Question: Can you provide the account number mentioned in the document?
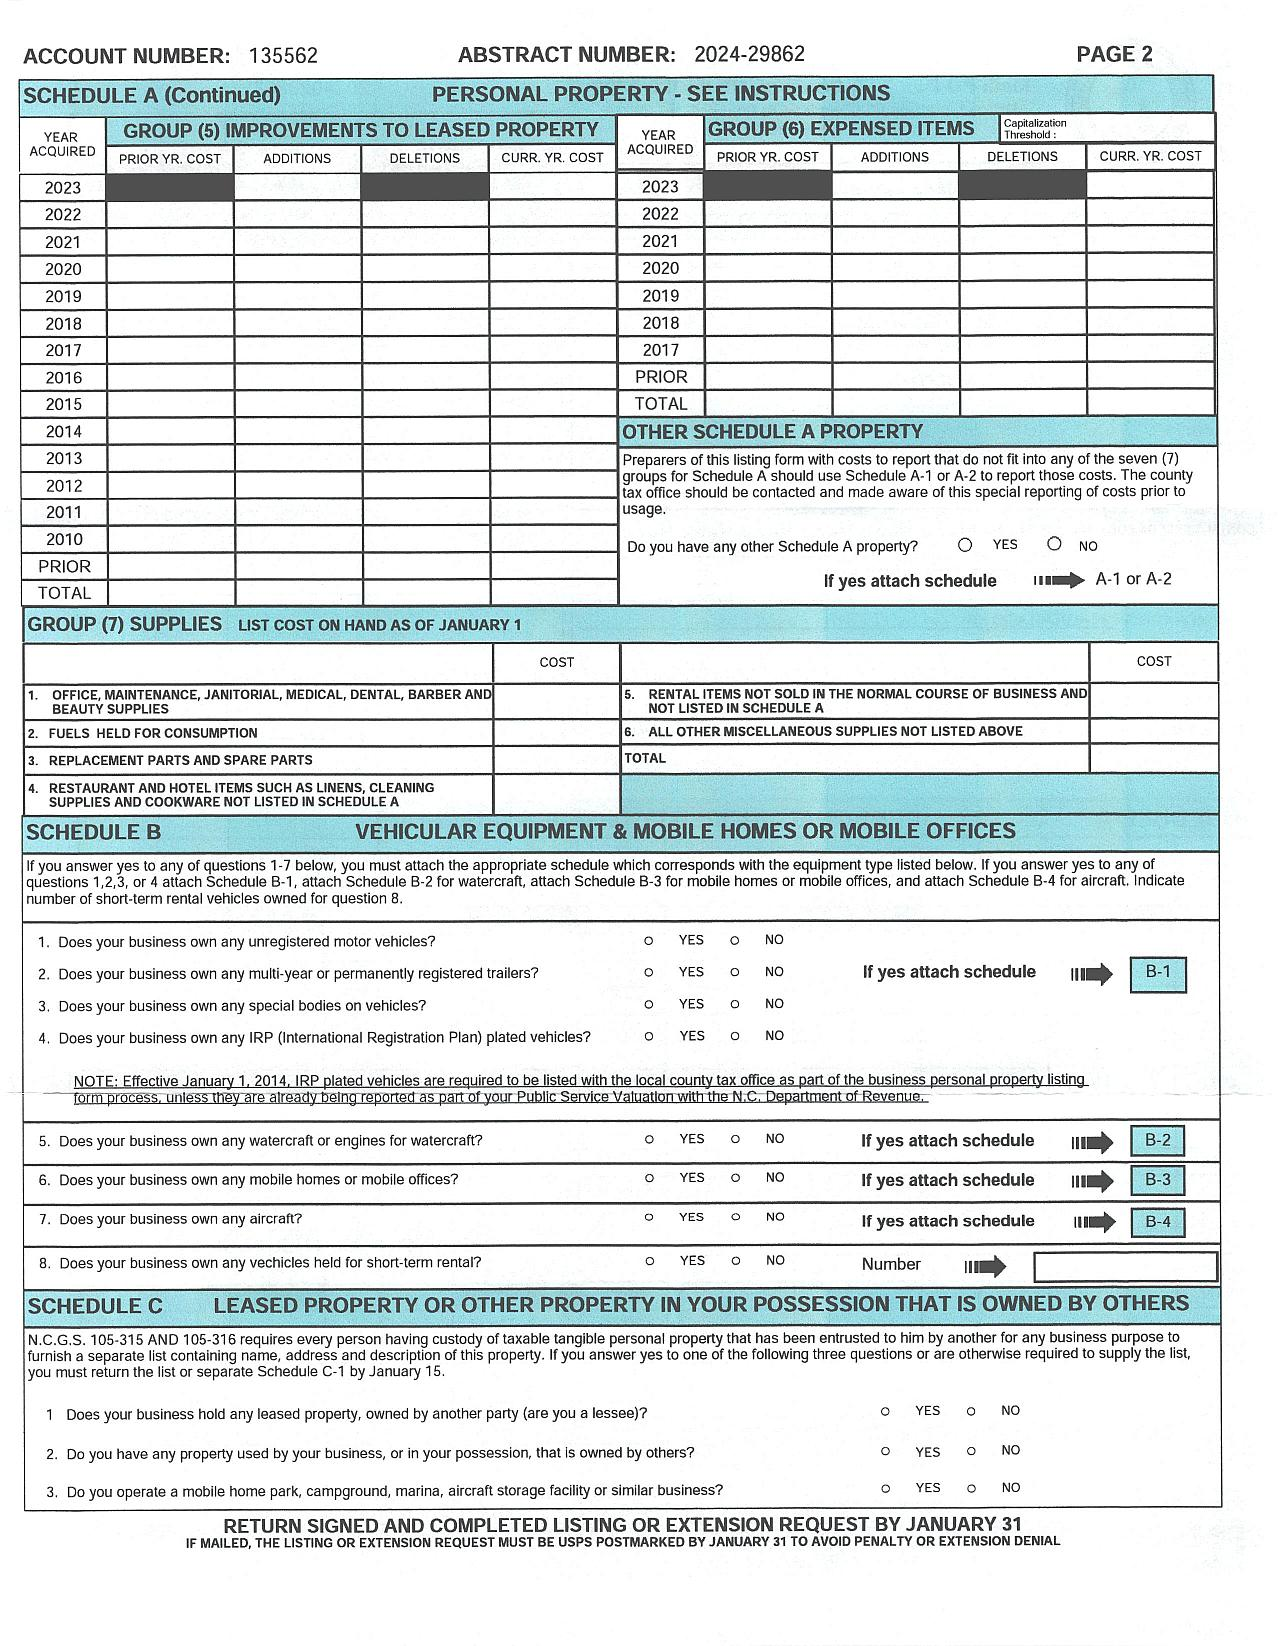
Answer: "135562"